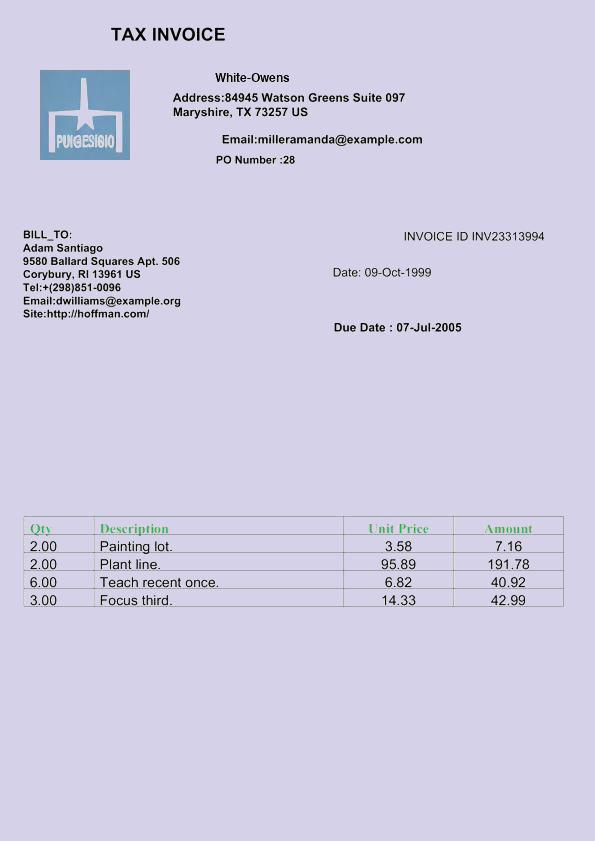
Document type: Invoice